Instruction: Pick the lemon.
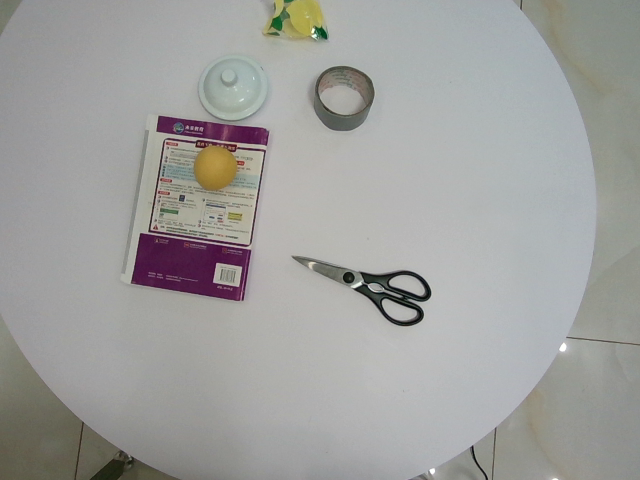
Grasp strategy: vertical